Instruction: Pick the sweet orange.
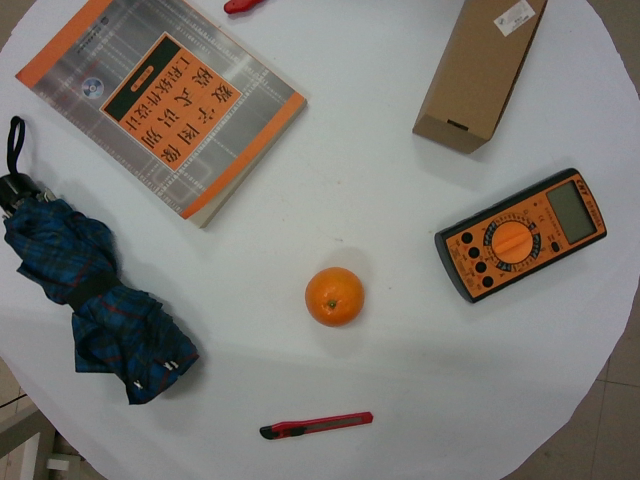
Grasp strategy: vertical